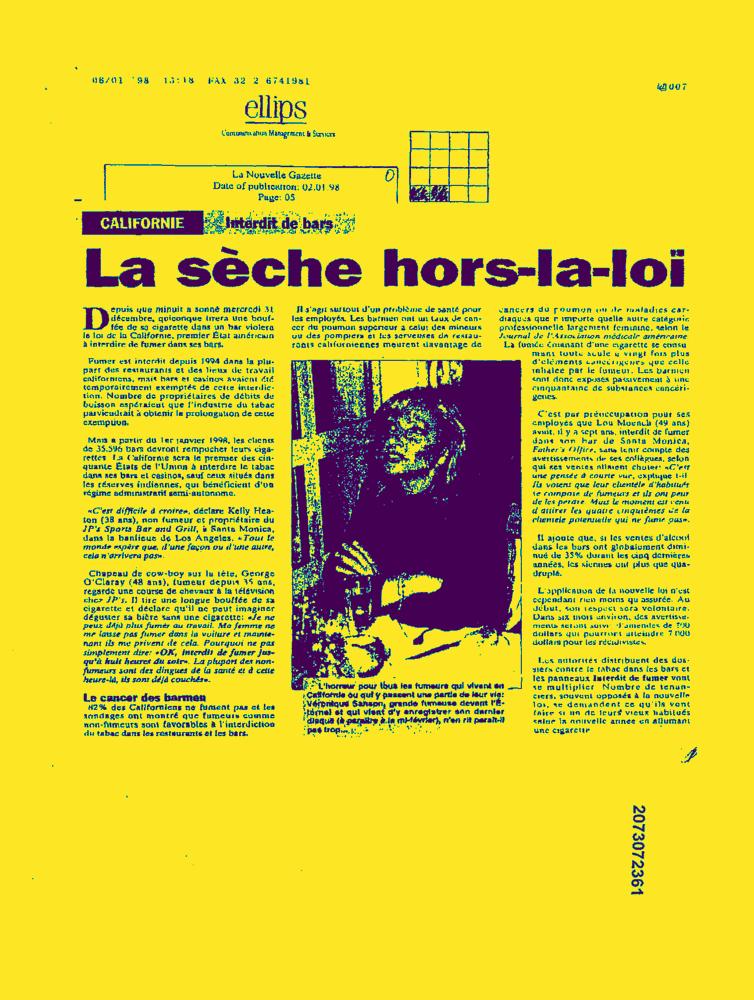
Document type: News-Article